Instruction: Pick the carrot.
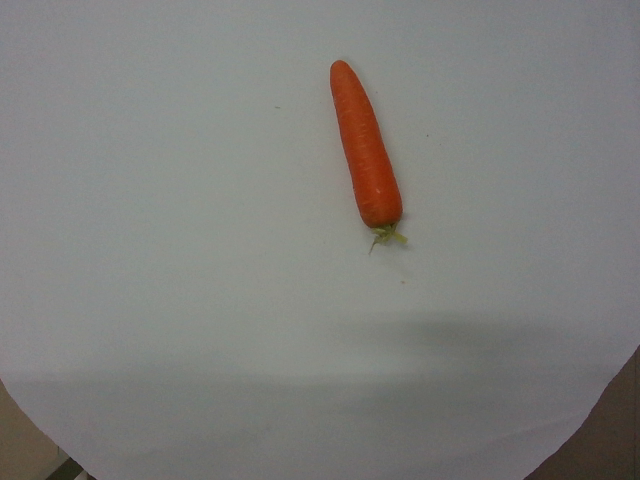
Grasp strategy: vertical